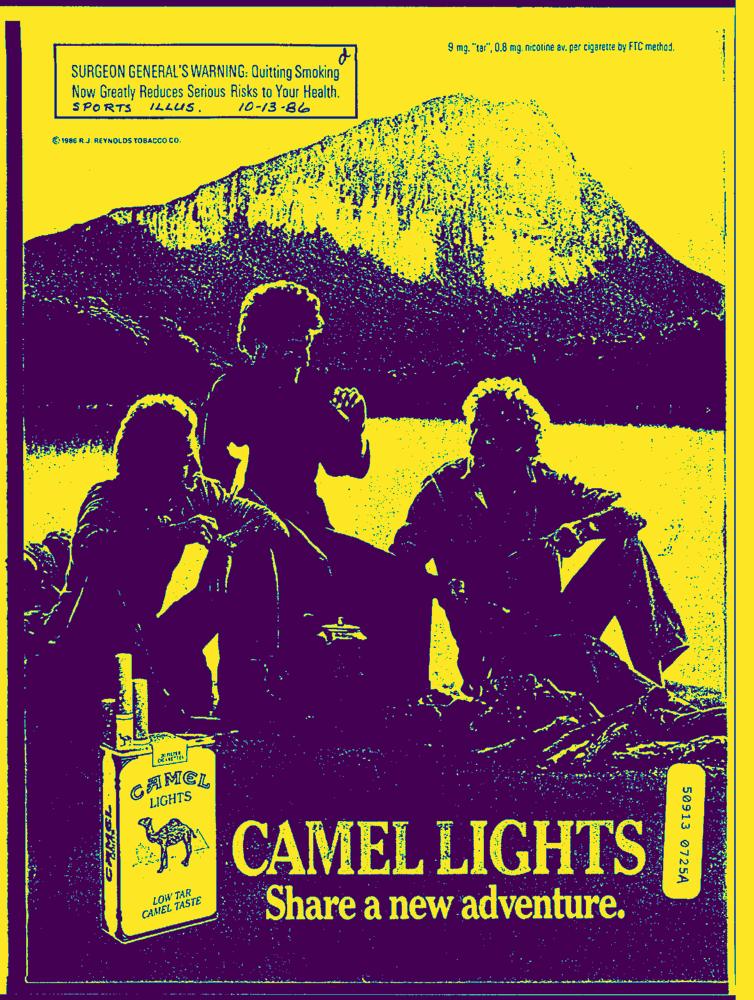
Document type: AD